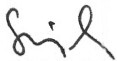
Signature of: hanna szymanska